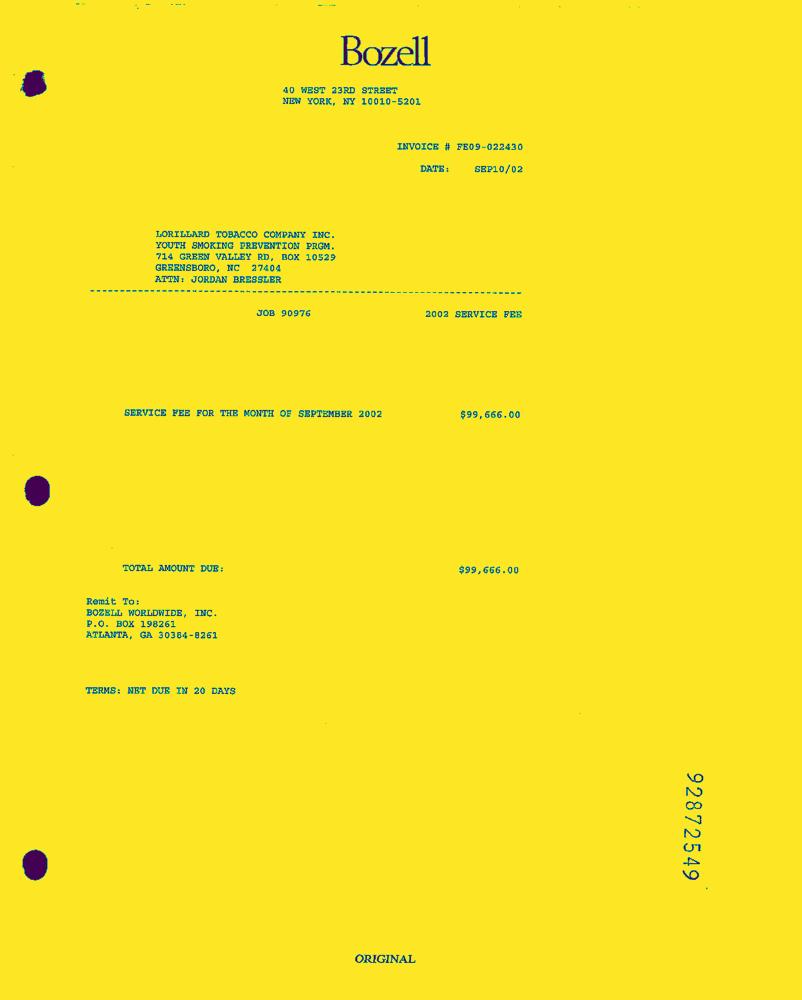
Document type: Invoice-Doc